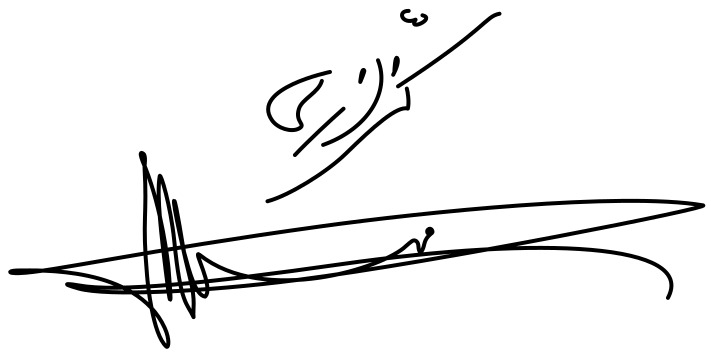
Signature of: mir jalaleddin kazzazi